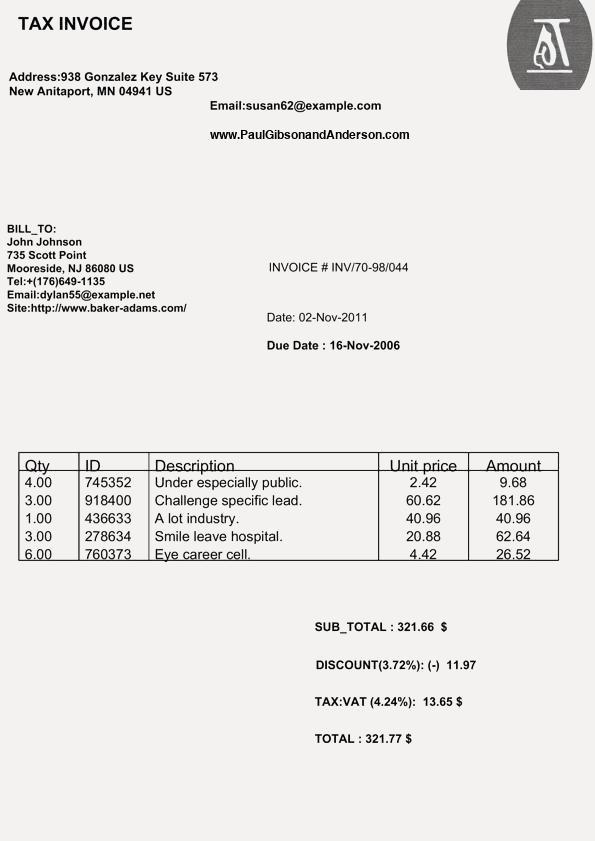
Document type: Invoice